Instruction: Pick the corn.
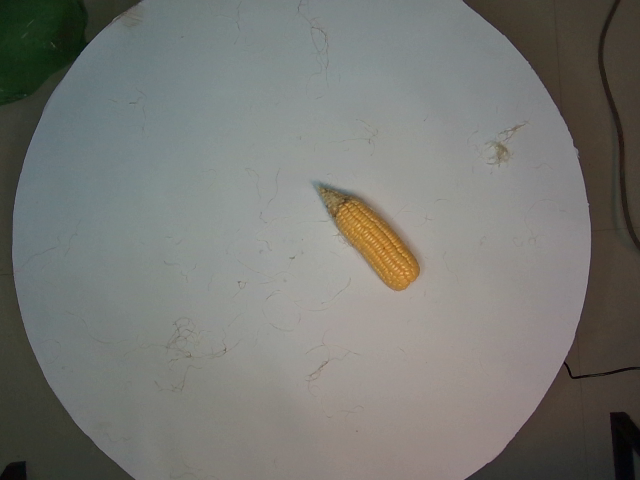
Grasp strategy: vertical